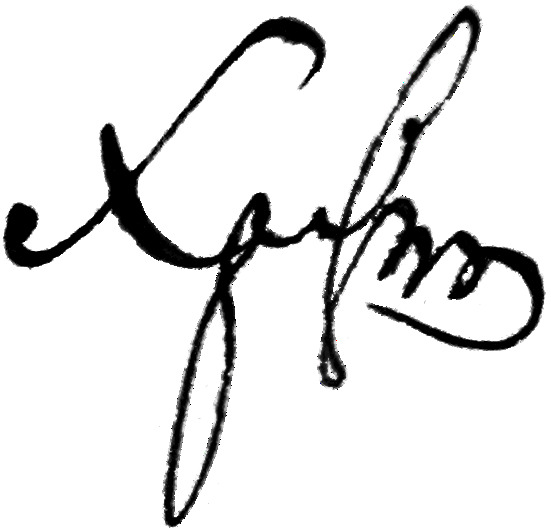
Signature of: nikanor chrzonszczewsky